Question: What type of tax is indicated in the document, personal property or real estate?
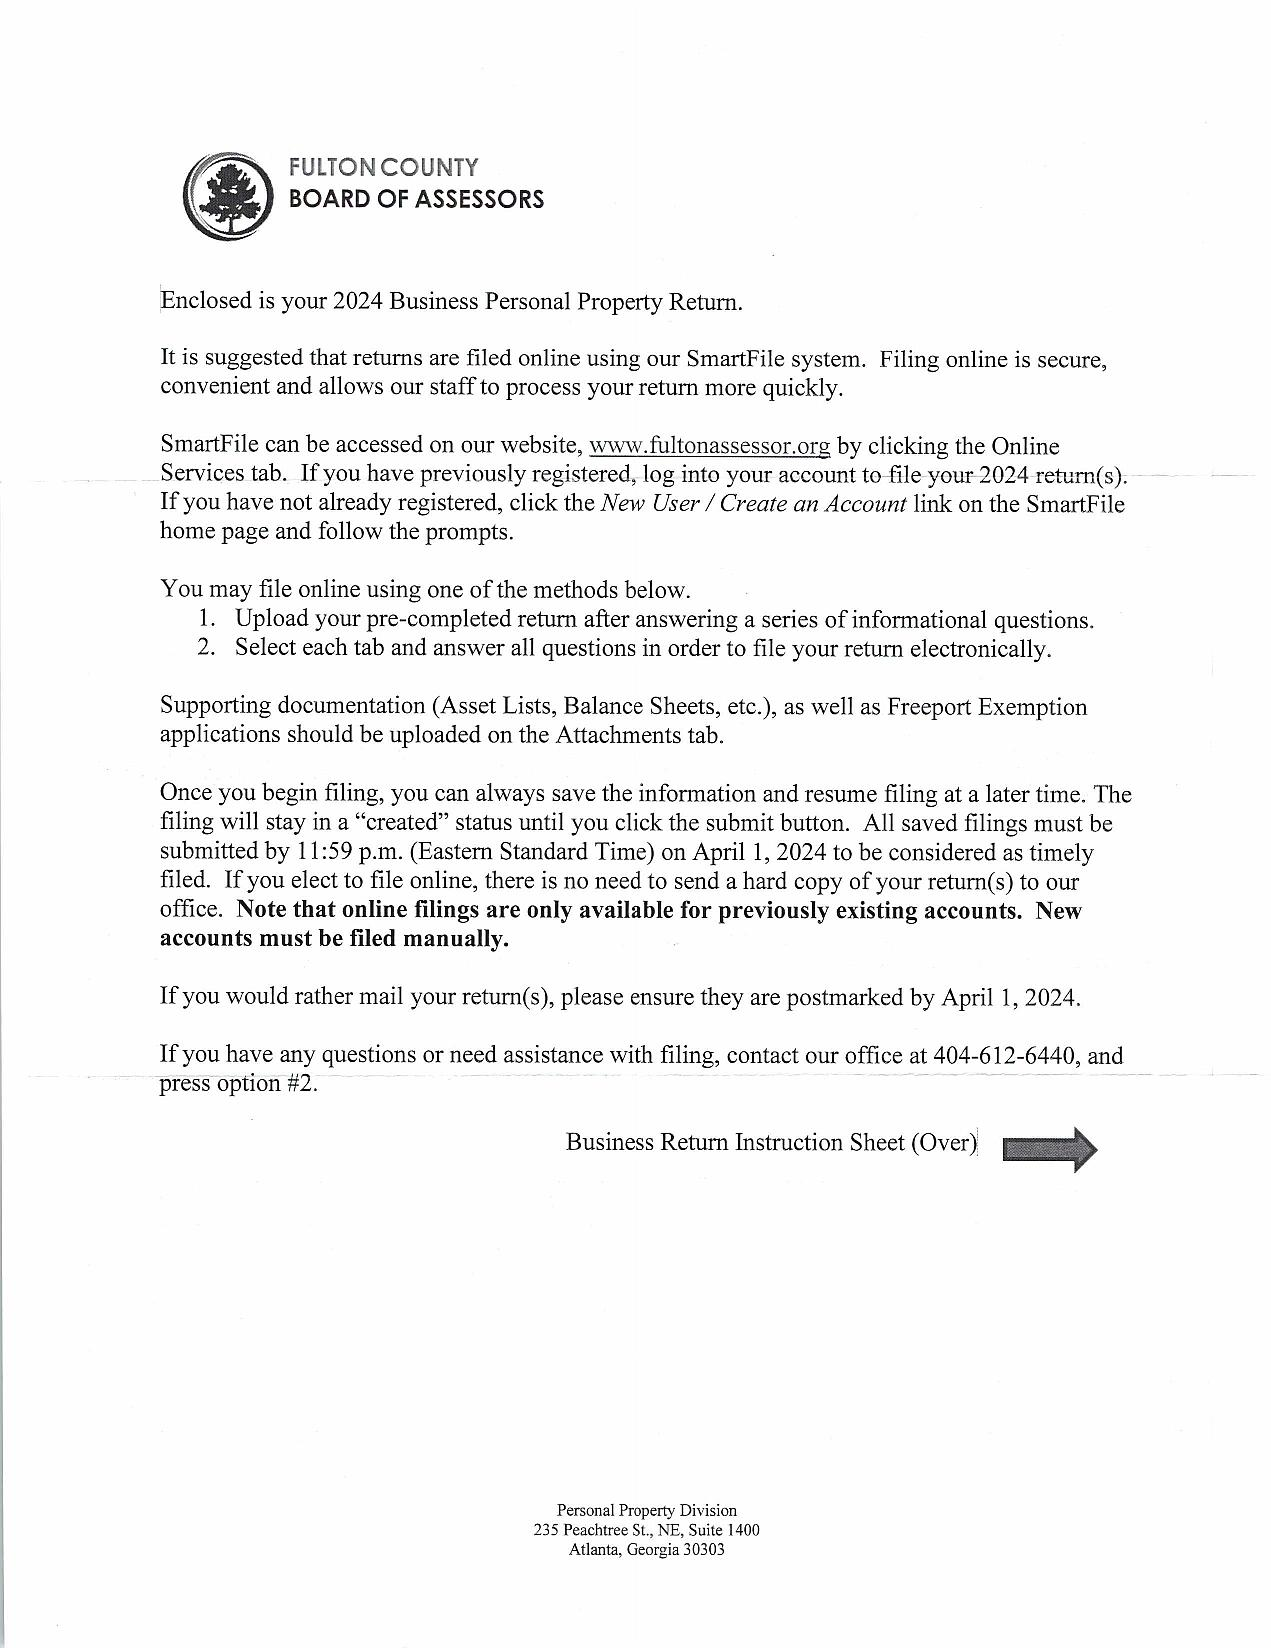
Answer: "Personal Property"